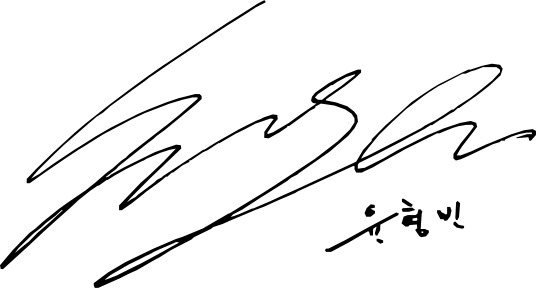
Signature of: yoon hyung bin